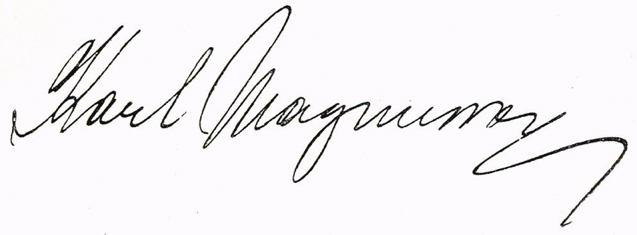
Signature of: karl magnusson i skövde